Question: What do the imaging results show?
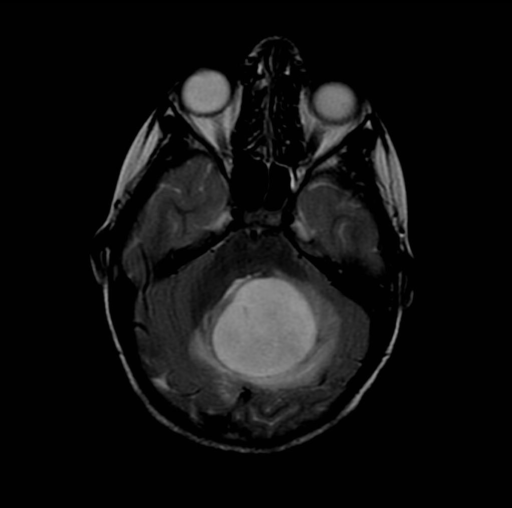
Answer: The imaging shows Large, solid mass in the left cerebellar hemisphere with ill-defined margins and significant surrounding T2 signal abnormality representing vasogenic edema.  This exerts mass effect upon and displaces the 4th ventricle.  Mild hydrocephalus.  Diffuse, heterogeneous enhancement following IV gadolinium infusion.  CT scan demonstrates a notably low attenuation mass, and inferior displacement of the cerebellar tonsils to the level of the foramen magnum. Axial T2 images through the posterior fossa demonstrates hyperintense a solid mass, vasogenic edema, and displacement of the 4th ventricle..